Question: What is the suspected problem?
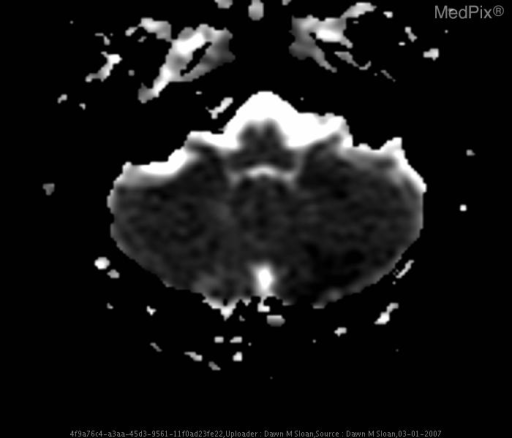
Answer: The findings suggest • CT on HD#1 demonstrated no evidence of infarction, inflammation, or bleeding.
• CT on HD#3 showed a change in density in areas of the left cerebellum
• MRI/MRA of the head and brain on HD#4 demonstrated subacute L PICA territory infarcts and normal intracranial MRA.
• MRI/MRA of the neck on HD#5 demonstrated no dissection, aneurysm or focal stenosis of the vertebral arteries.. Infarcts seen on the DWI MR are echoed here in the ADC map, but are dark instead of bright, demonstrating that they are less than 1-2 weeks old. Old infarcts (>1-2 weeks) would also be bright on the ADC.. The patient might have a history of 47 yo man with 6 month Hx of headaches - now reports experiencing “worst headache of his life” accompanied by nausea, vomiting, and dizziness. Pt notes waking up with a mild headache on the day of admission, unrelieved by caffeine consumption, that progressively worsened. The pain was sharp, but throbbing and located behind his left eye and radiating posteriorly..